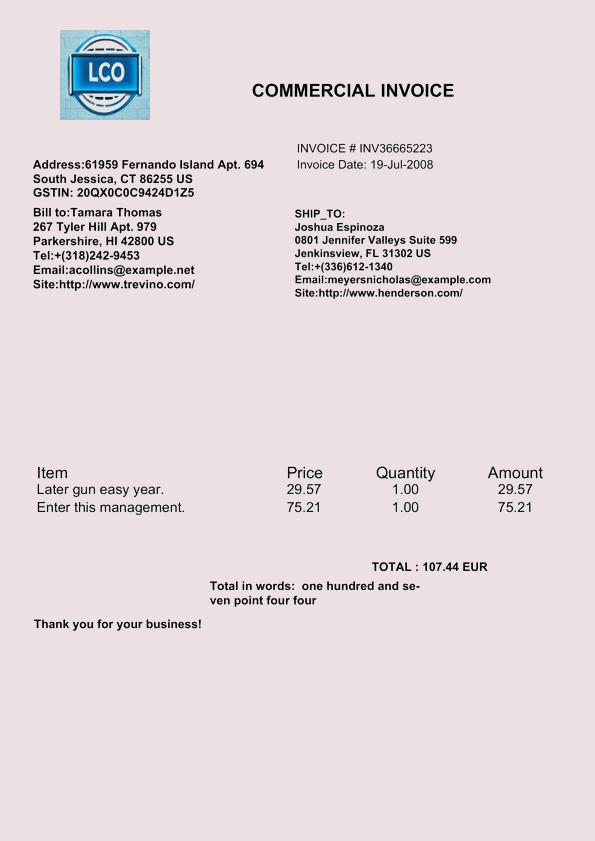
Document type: Invoice